Question: What is the potential diagnosis?
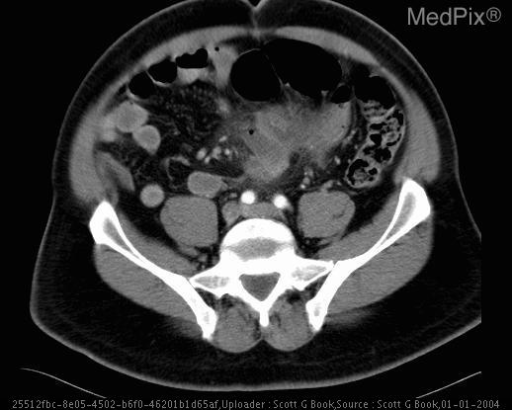
Answer: The possible diagnosis includes Malrotation
Appendicitis with rupture
Abscess
Perforated diverticula.